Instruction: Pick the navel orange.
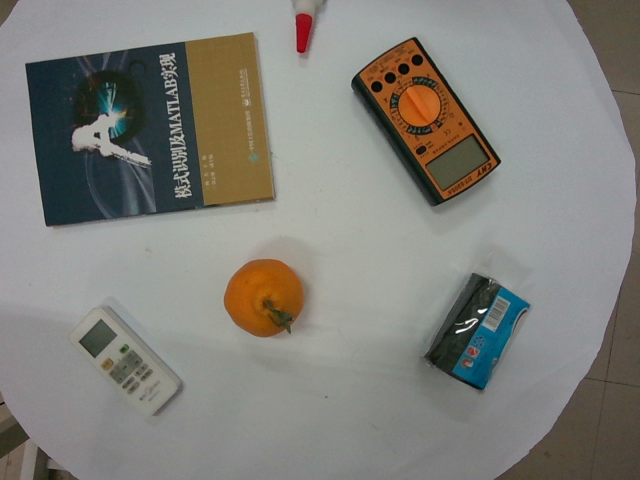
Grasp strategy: vertical